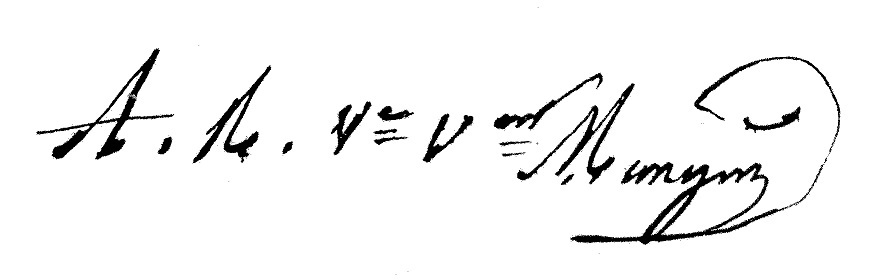
Signature of: antoinette rosalie mangin